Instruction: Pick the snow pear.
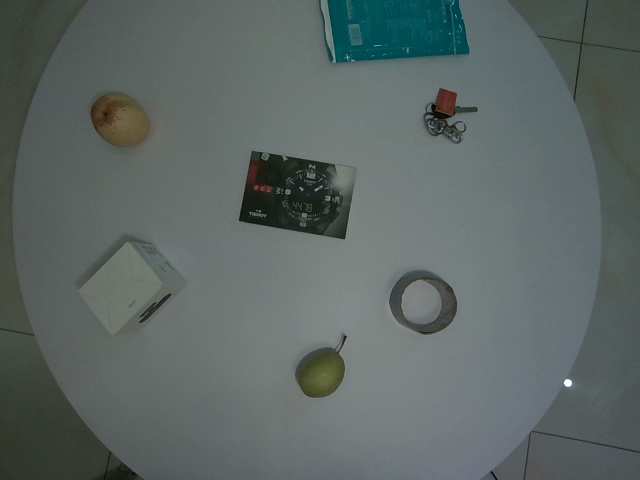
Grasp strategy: vertical